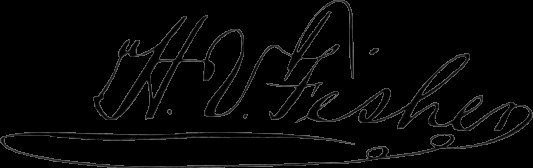
Signature of: hendrick v fisher